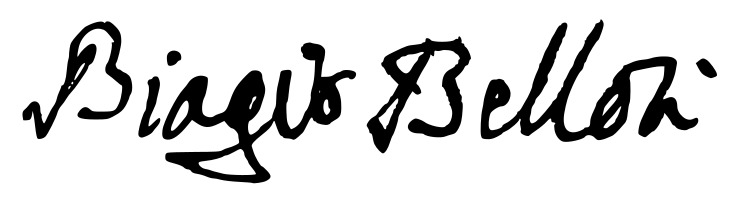
Signature of: biagio bellotti